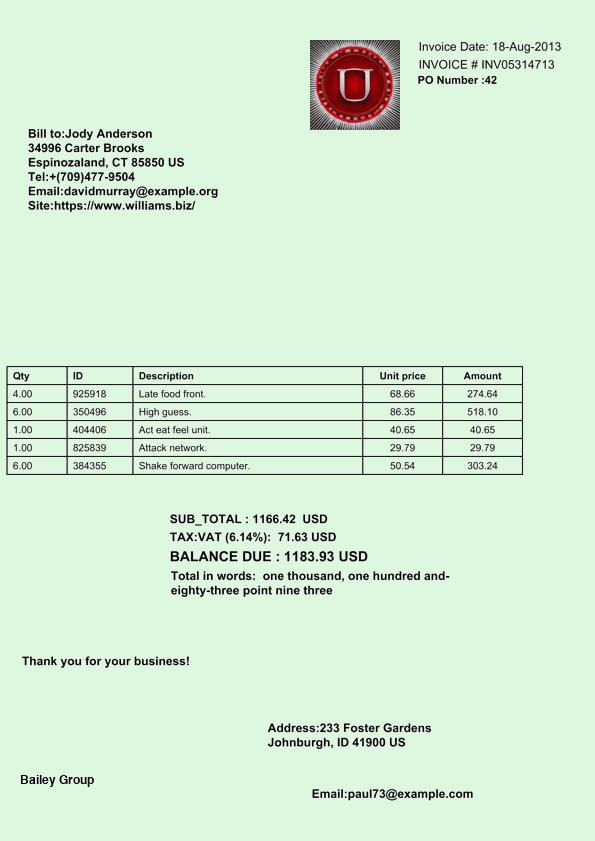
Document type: Invoice